Question: What are the imaging findings?
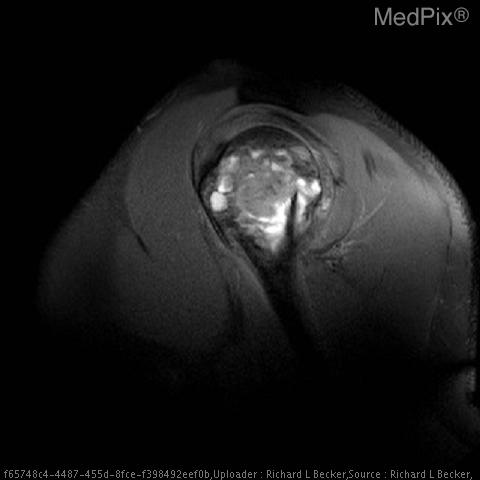
Answer: The imaging shows Expansile lytic lesion centered on the proximal humeral metaphysis with subarticular extension.  It is geographic, and there is no significant marginal sclerosis.  No periosteal reaction.  The overlying cortex is thinned, and there is a pathologic fracture of the humeral neck. Heterogeneous signal characteristics intermediate intensity T1, with some areas of high signal due to proteinaceous fluid..